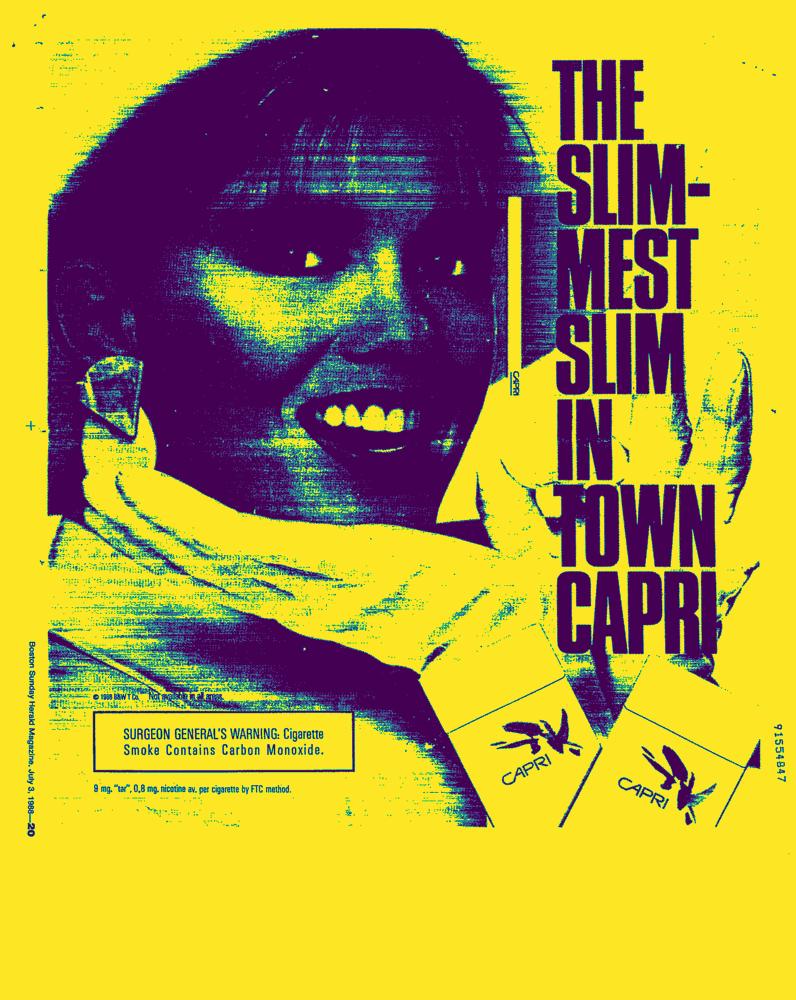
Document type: AD